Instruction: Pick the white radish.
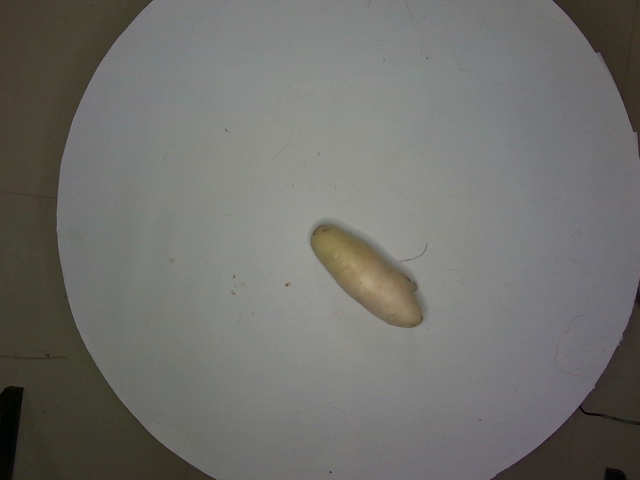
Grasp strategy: vertical